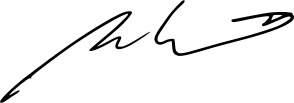
Signature of: ben chan